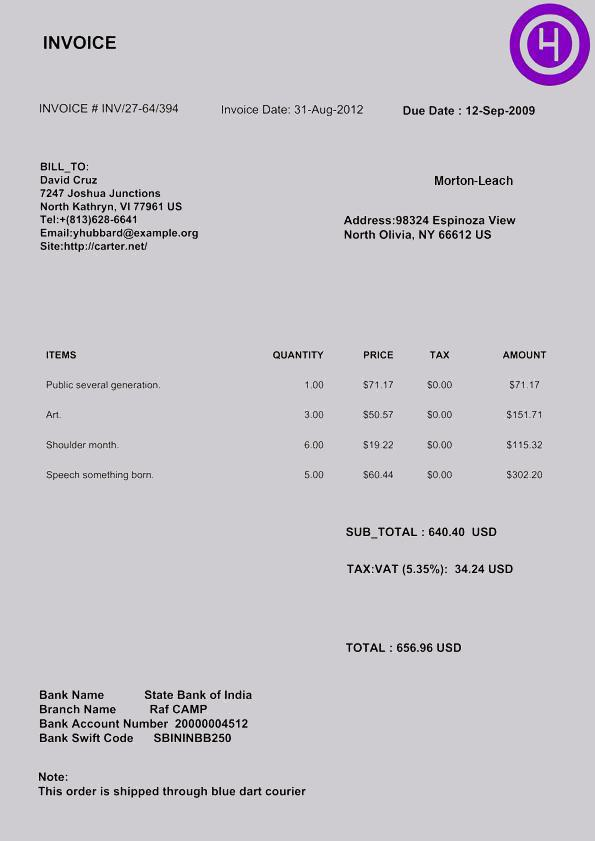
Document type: Invoice